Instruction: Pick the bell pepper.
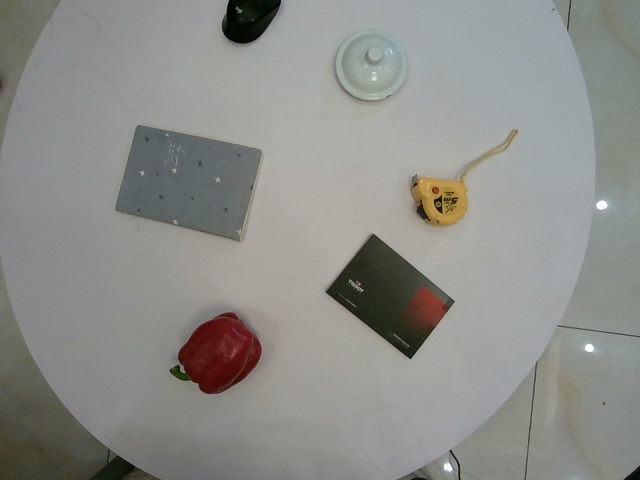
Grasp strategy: vertical